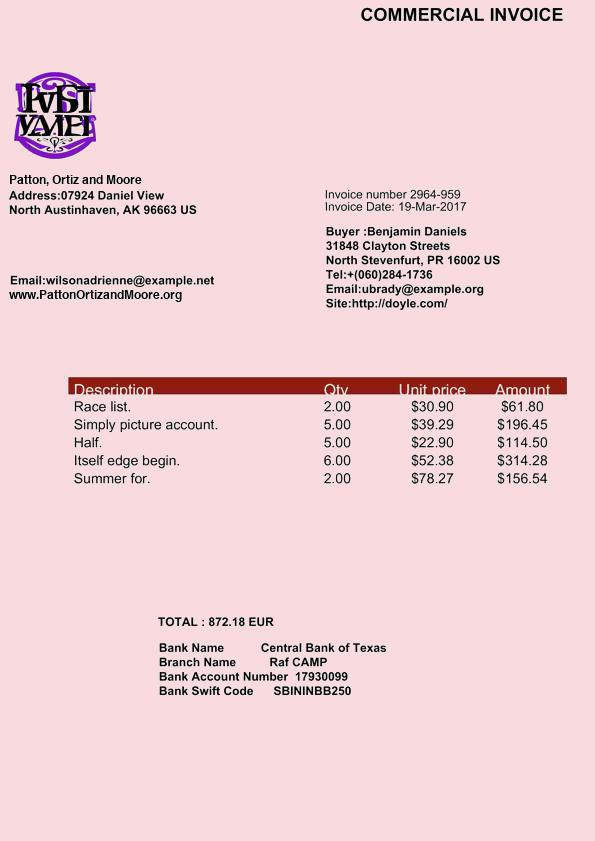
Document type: Invoice